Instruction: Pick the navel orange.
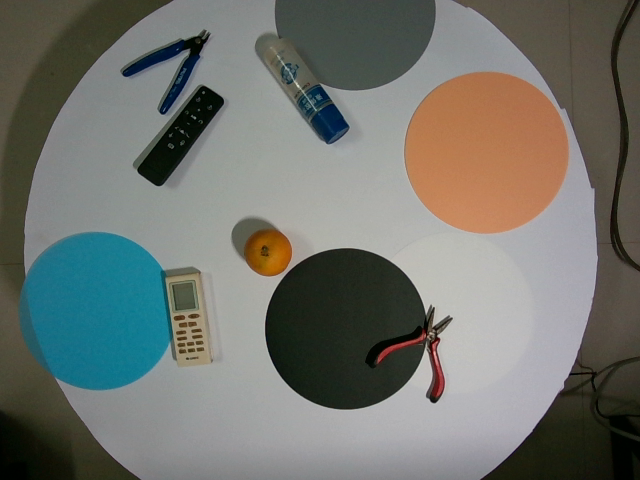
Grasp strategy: vertical